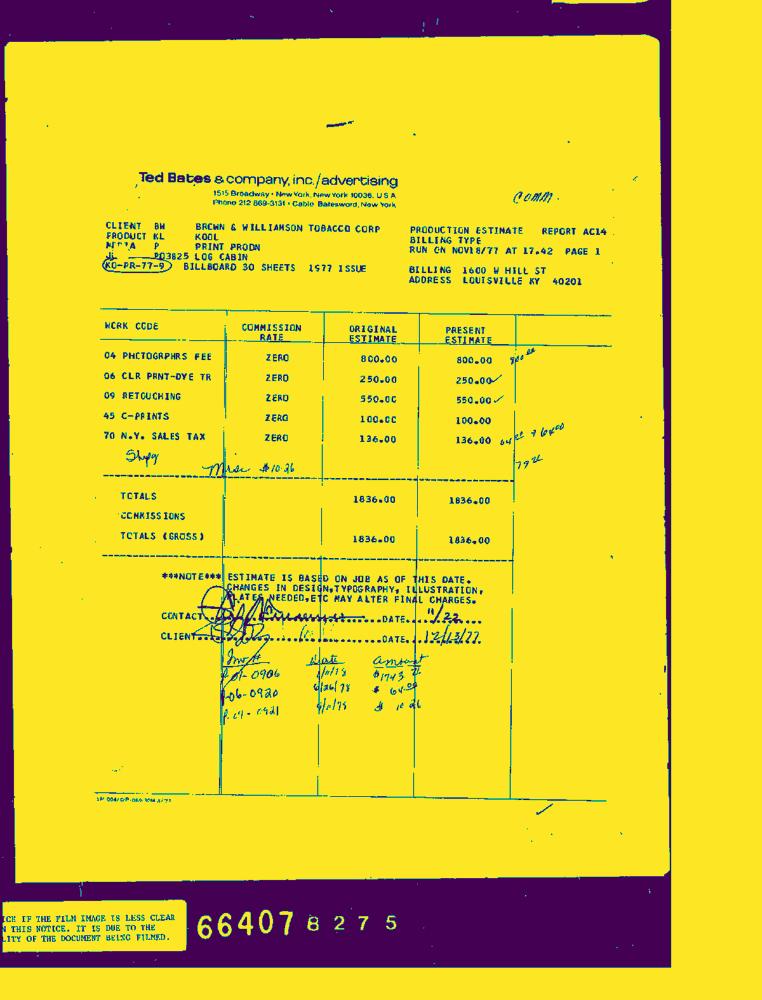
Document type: Invoice-Doc